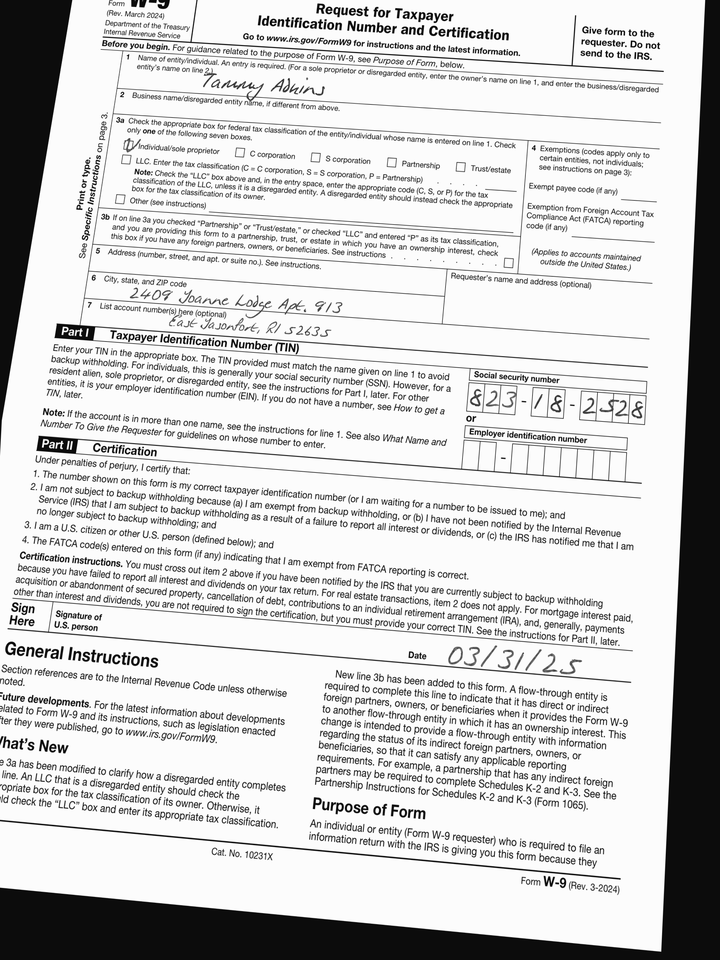
adr1: 2409 Joanne Lodge Apt. 913
adr2: East Jasonfort, RI 52635
cbx: yes
ssn: 823182528
enm: Tammy Adkins
sdt: 03/31/25